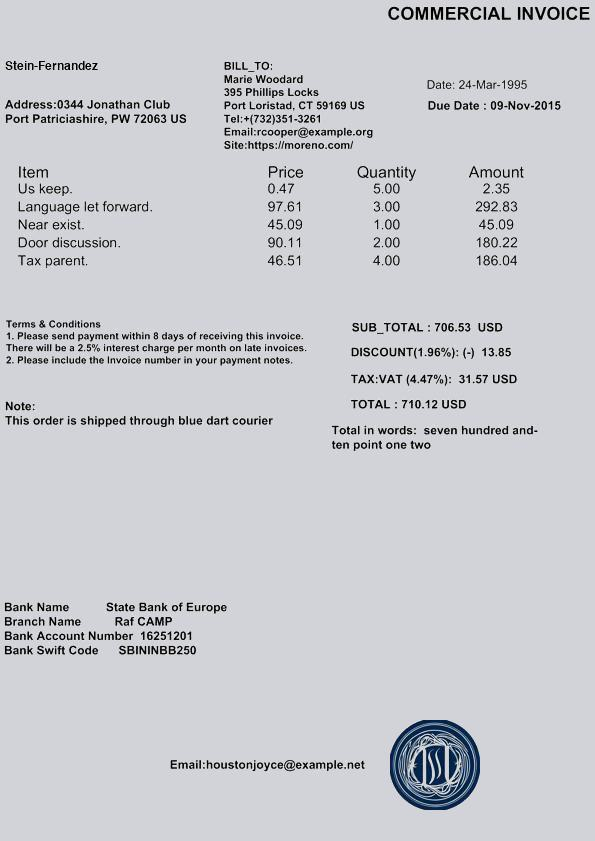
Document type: Invoice